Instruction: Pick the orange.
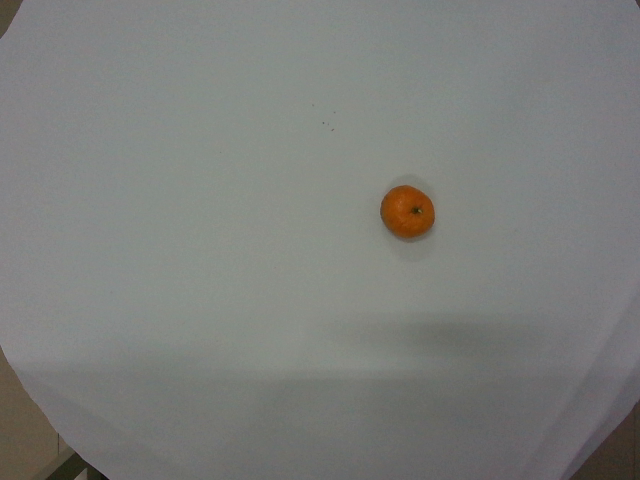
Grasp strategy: vertical